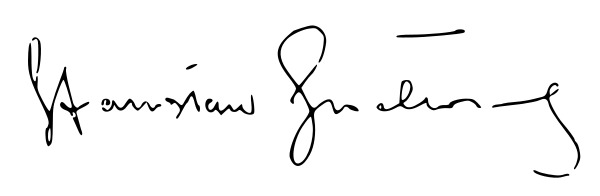
Signature of: stanisław grochowiak